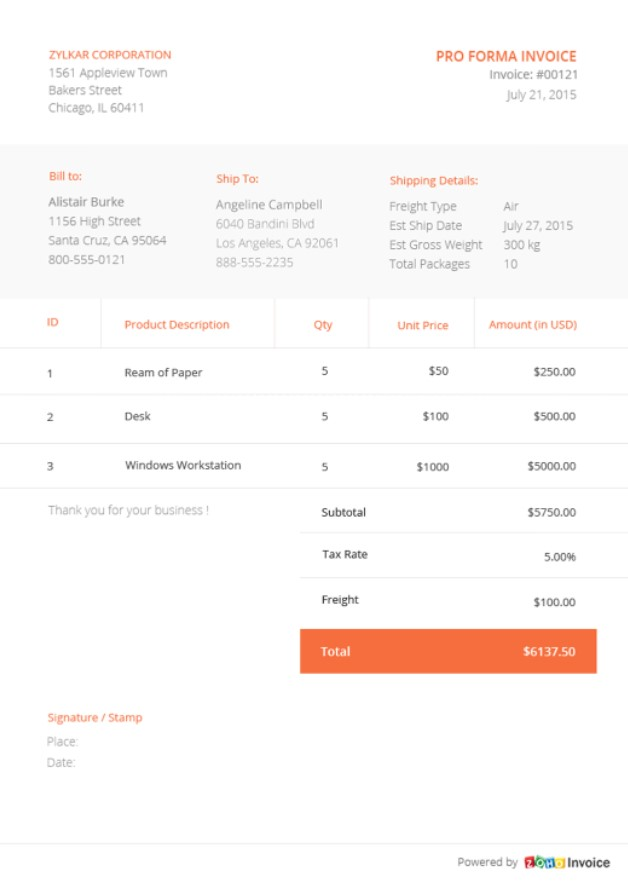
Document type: Invoice